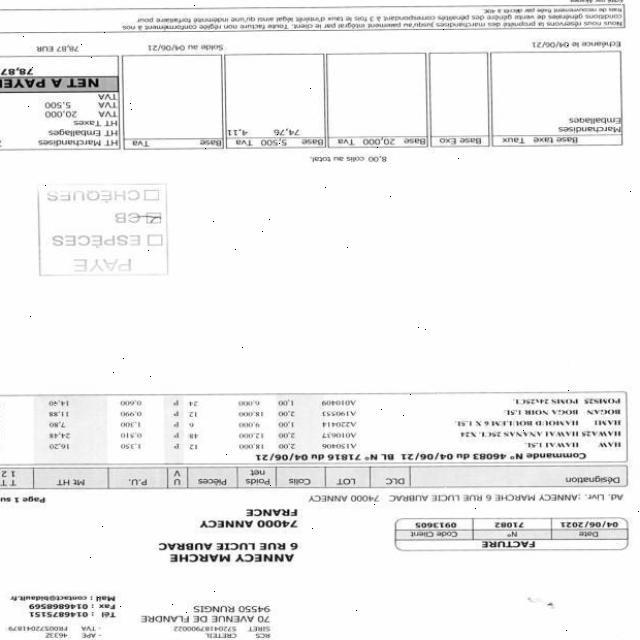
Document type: Invoice